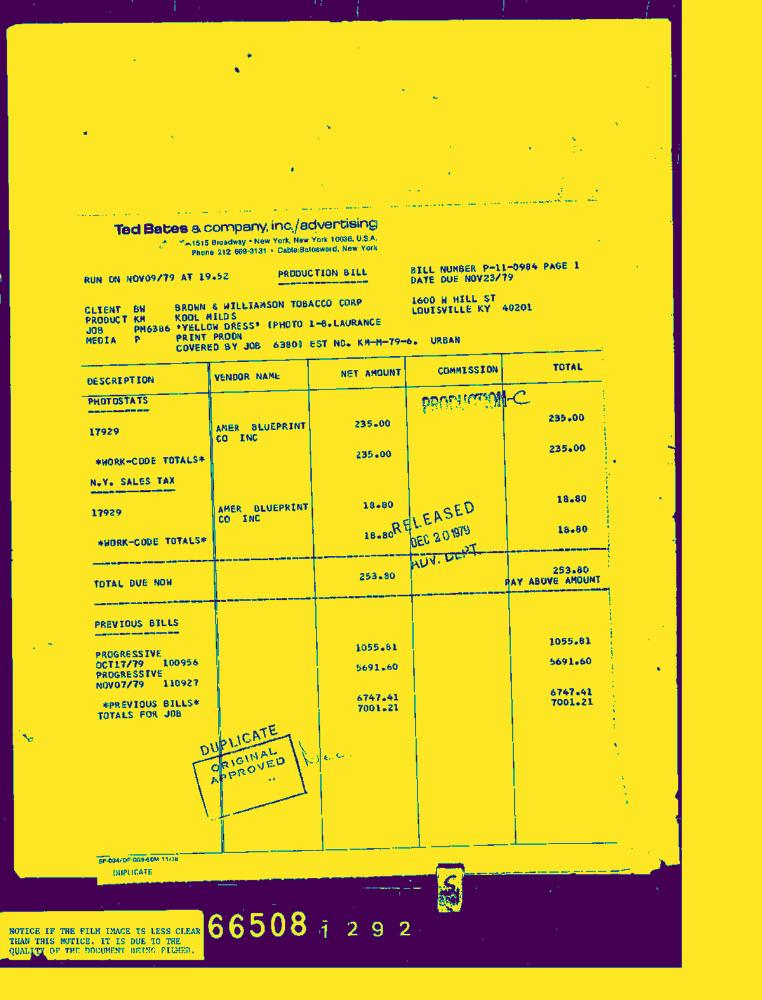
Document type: Invoice-Doc